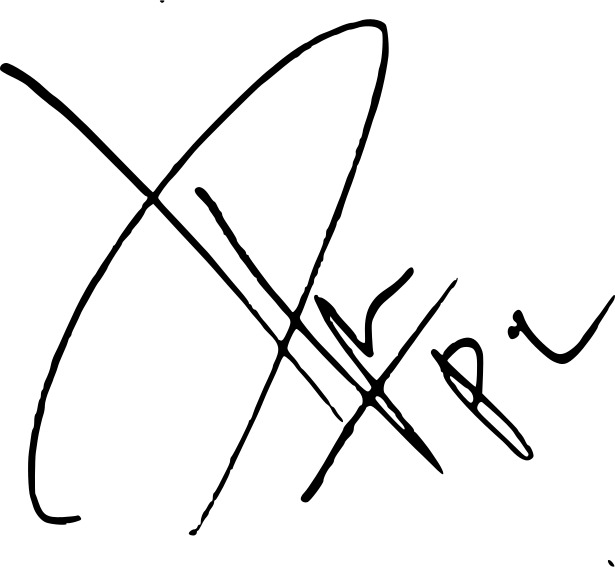
Signature of: prilly latuconsina